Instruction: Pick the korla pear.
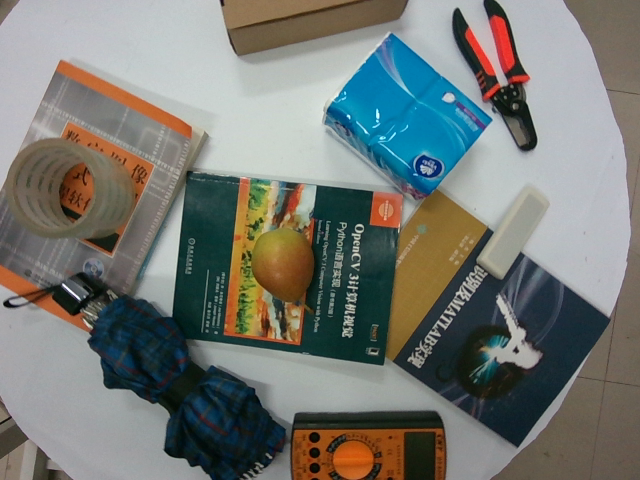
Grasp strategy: vertical